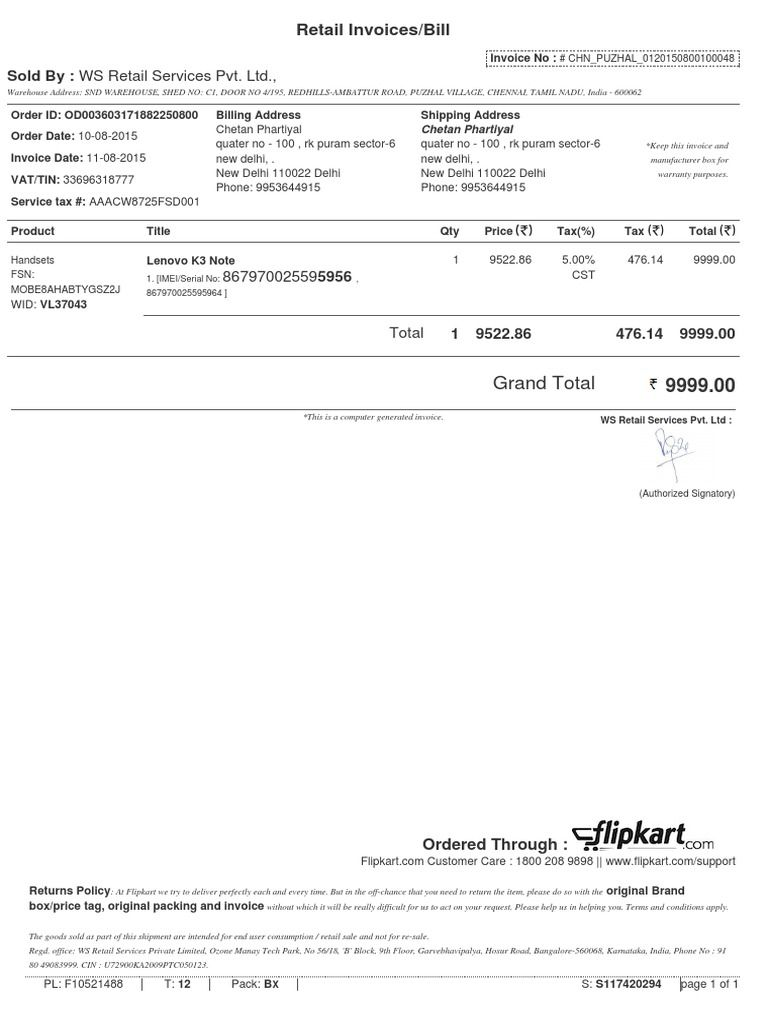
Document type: Invoice